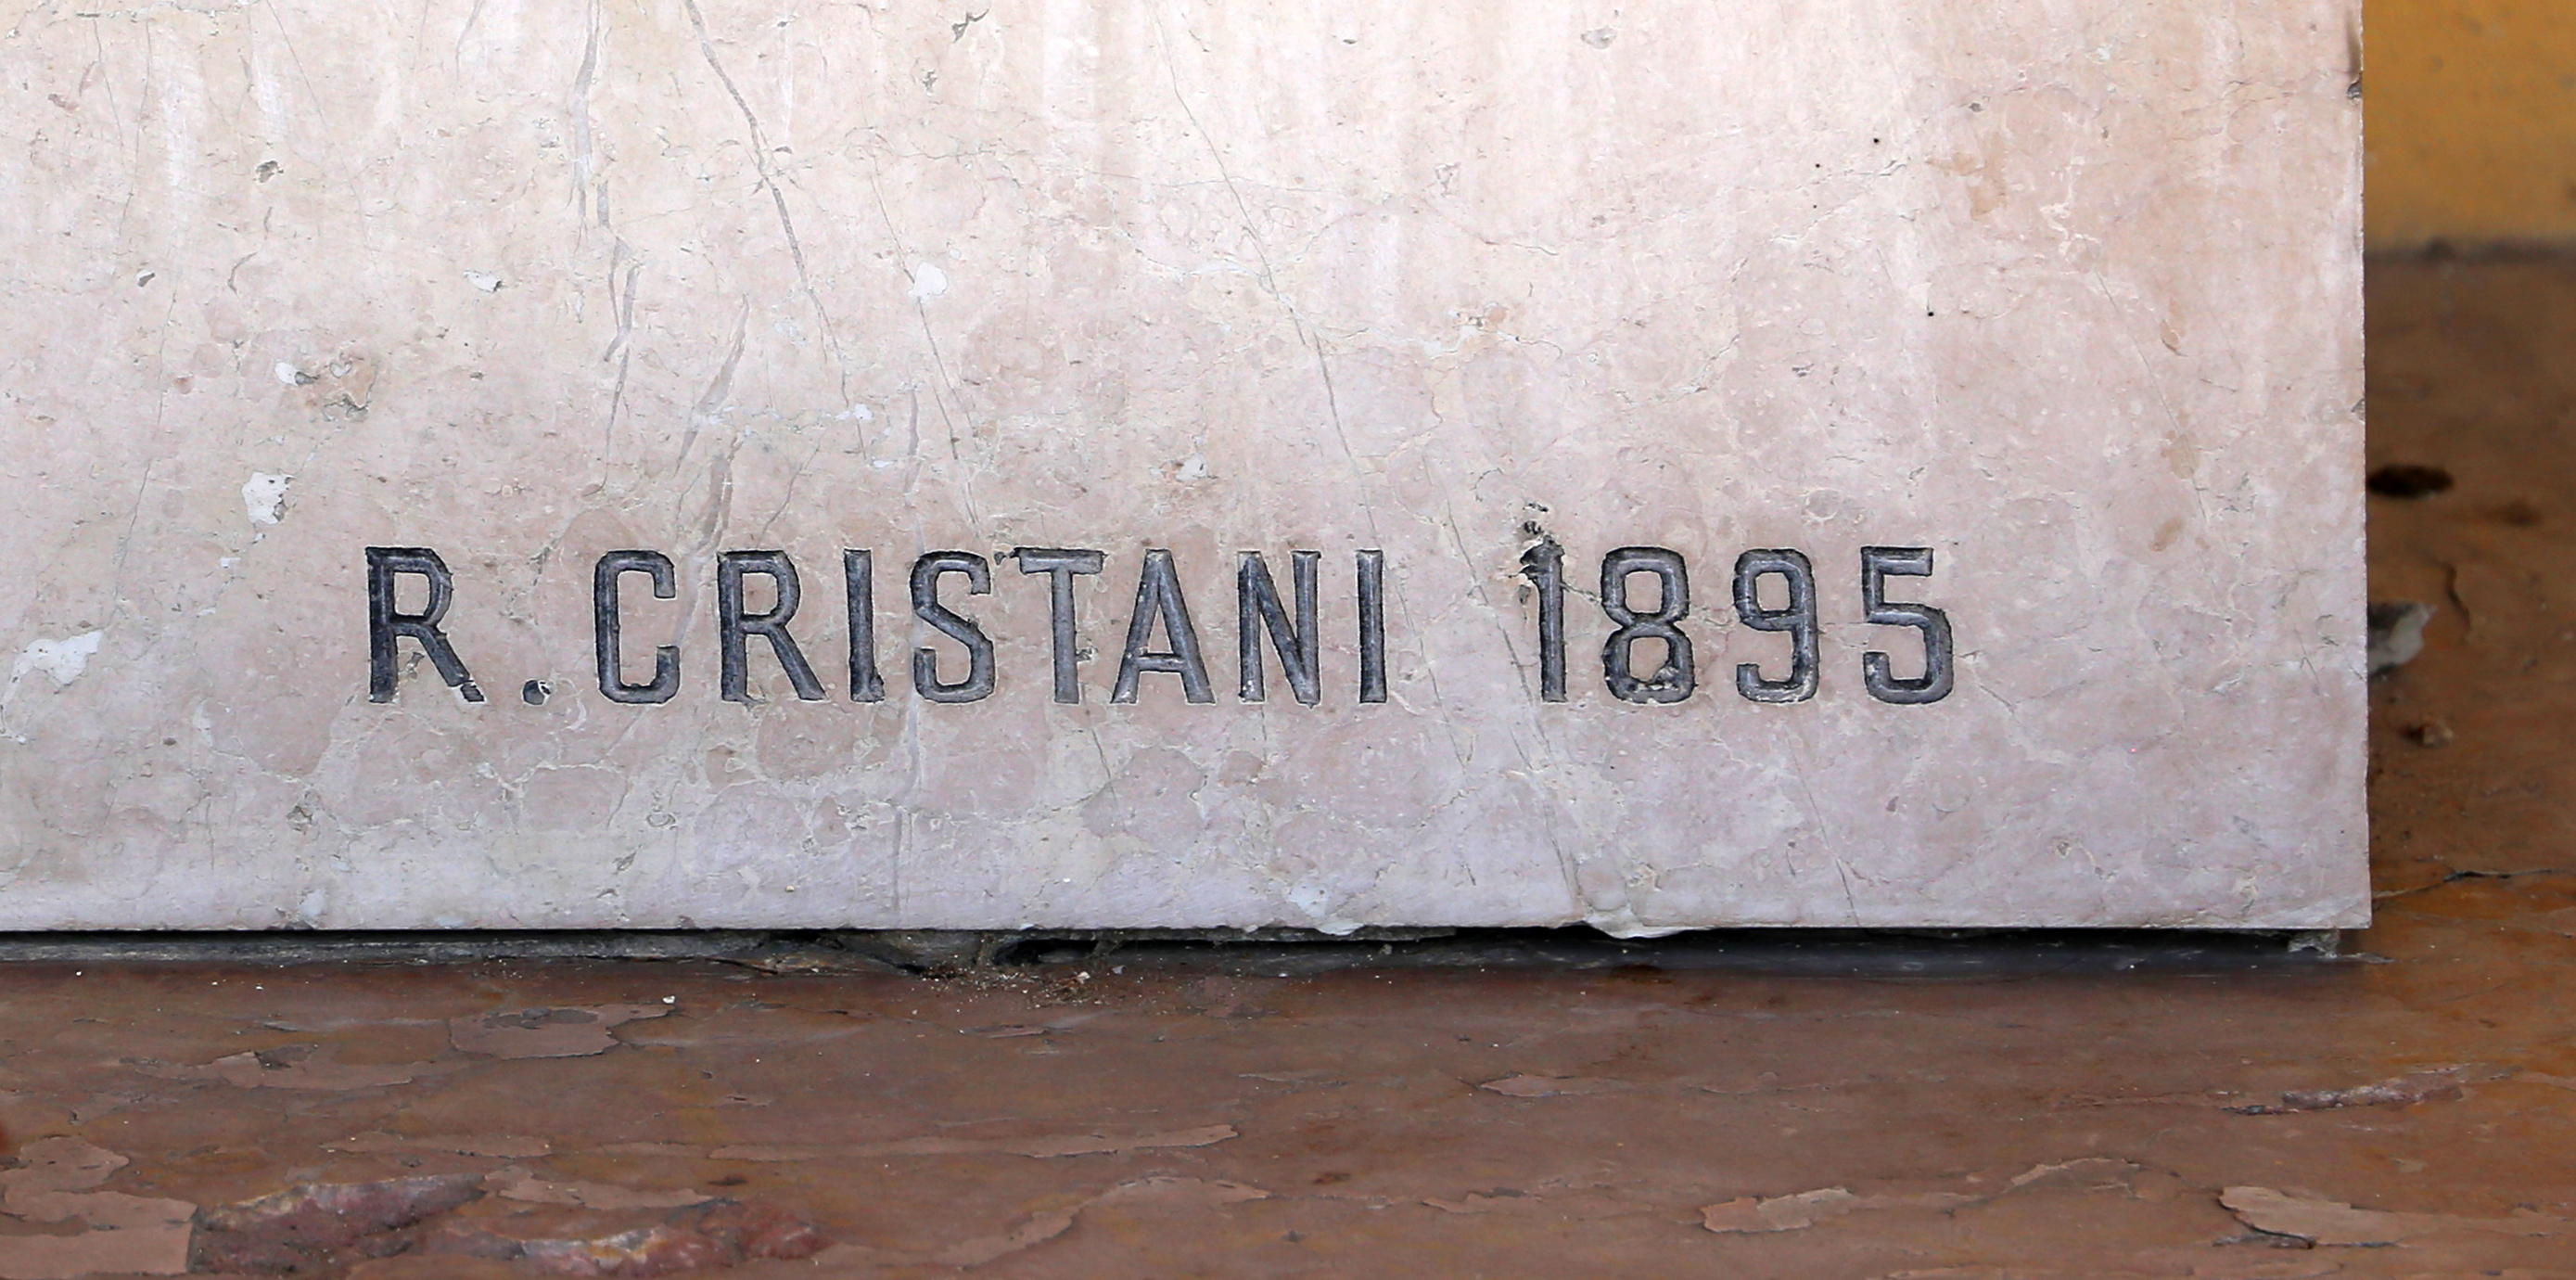
Signature of: romeo cristani